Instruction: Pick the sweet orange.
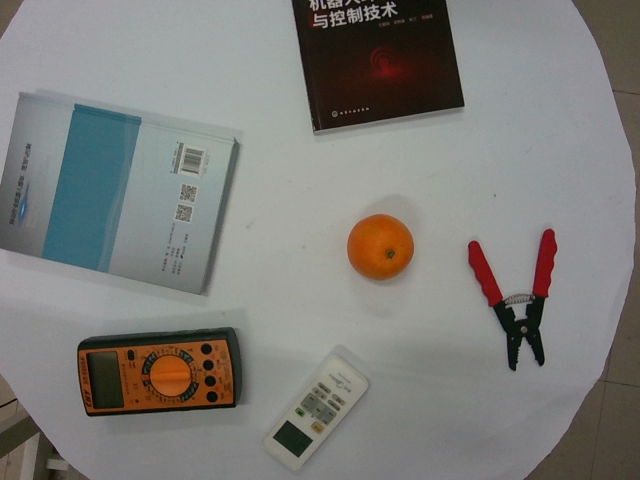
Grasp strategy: vertical